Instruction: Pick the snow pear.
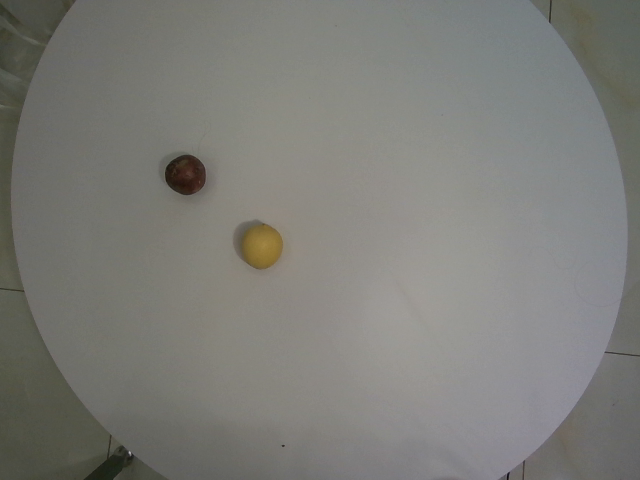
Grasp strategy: vertical